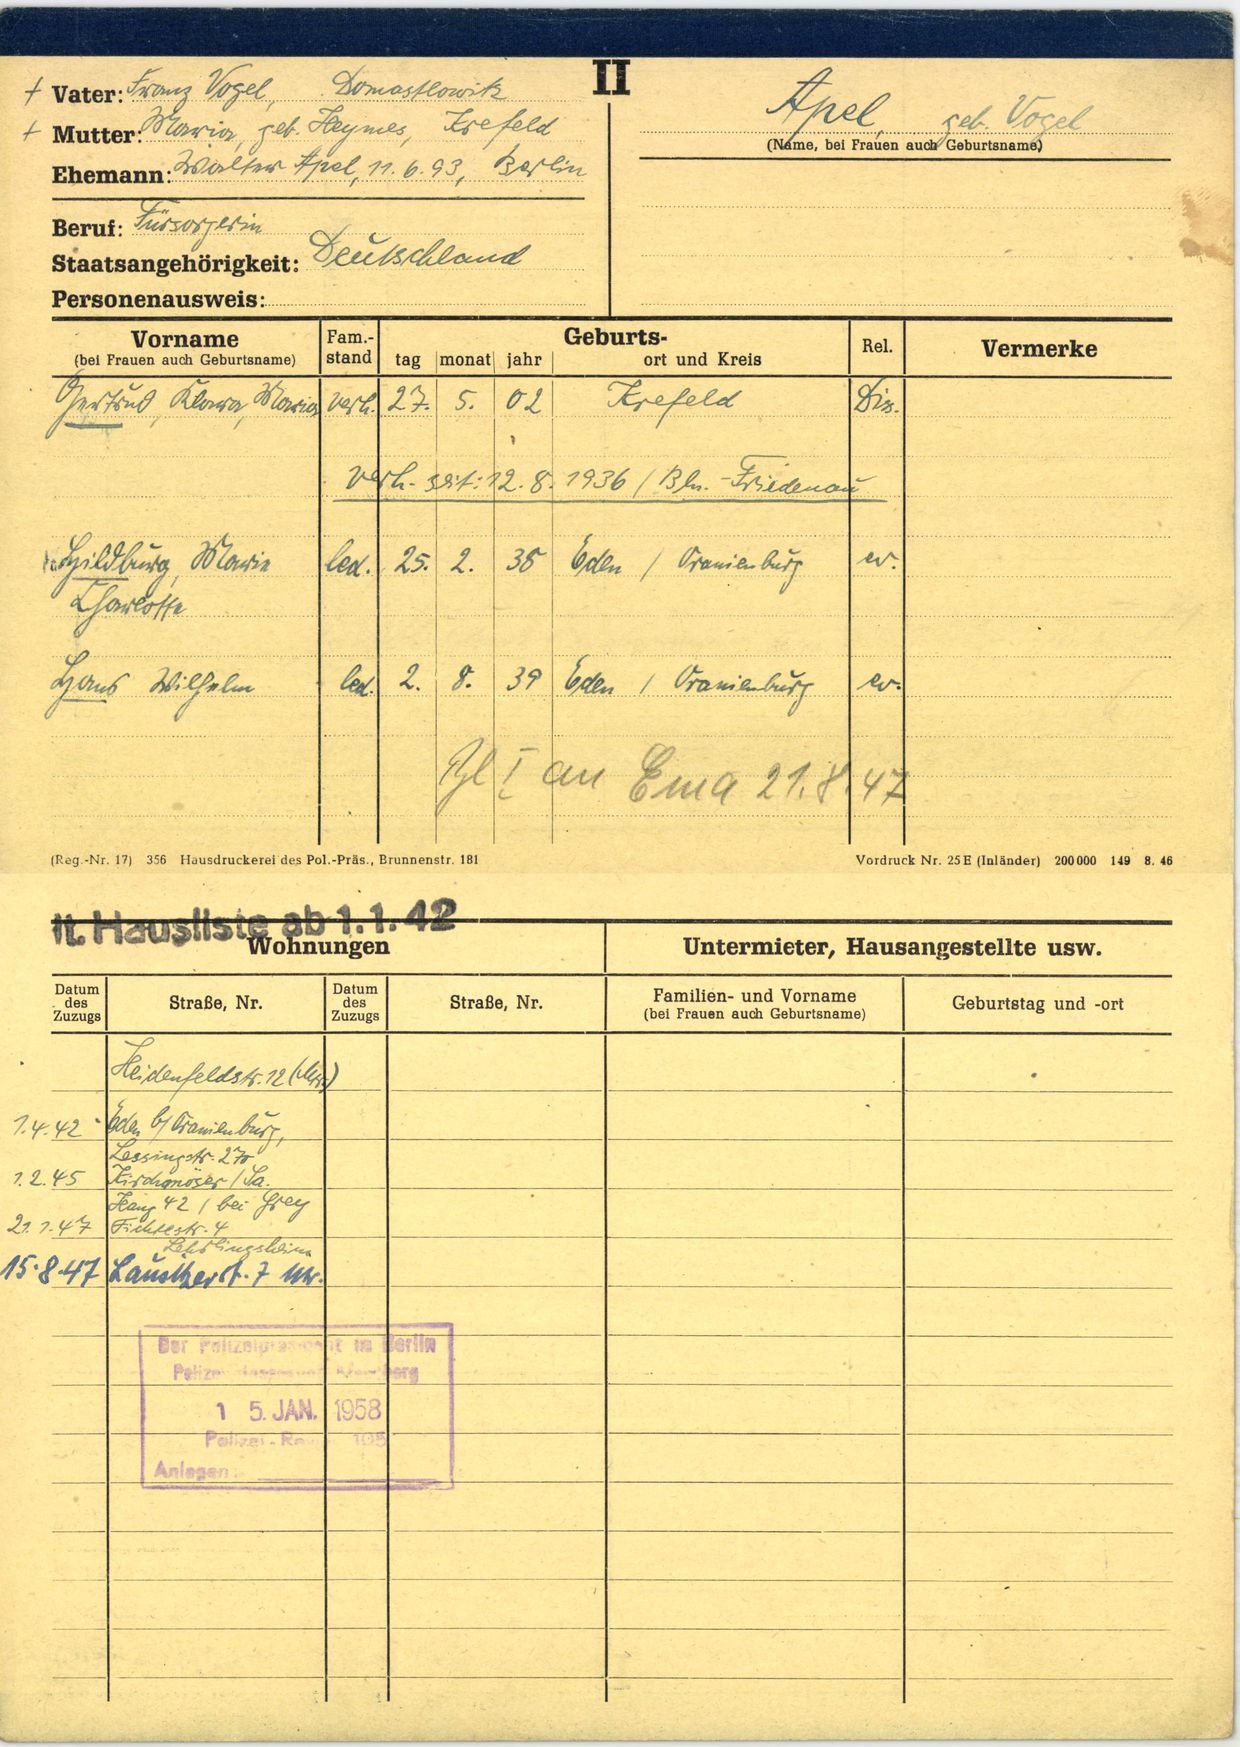
Apel, geb. Vogel